Question: What is the suspected problem?
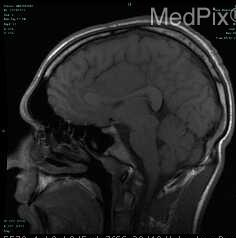
Answer: The findings suggest Large homogeneously enhancing lesion based in the dura of the falx, and pressing on the anterior cerebral hemisphere.  There is rightward mass effect on the falx as well as inferior displacement of the body of the corpus callosum with partial effacement of the third ventricle.  The mass looks extraaxial, but has intraaxial vasogengenic edema in frontal lobes surrounding the mass.. Sagittal T1. The patient might have a history of 21 y.o. man with a new onset seizure and severe headaches..